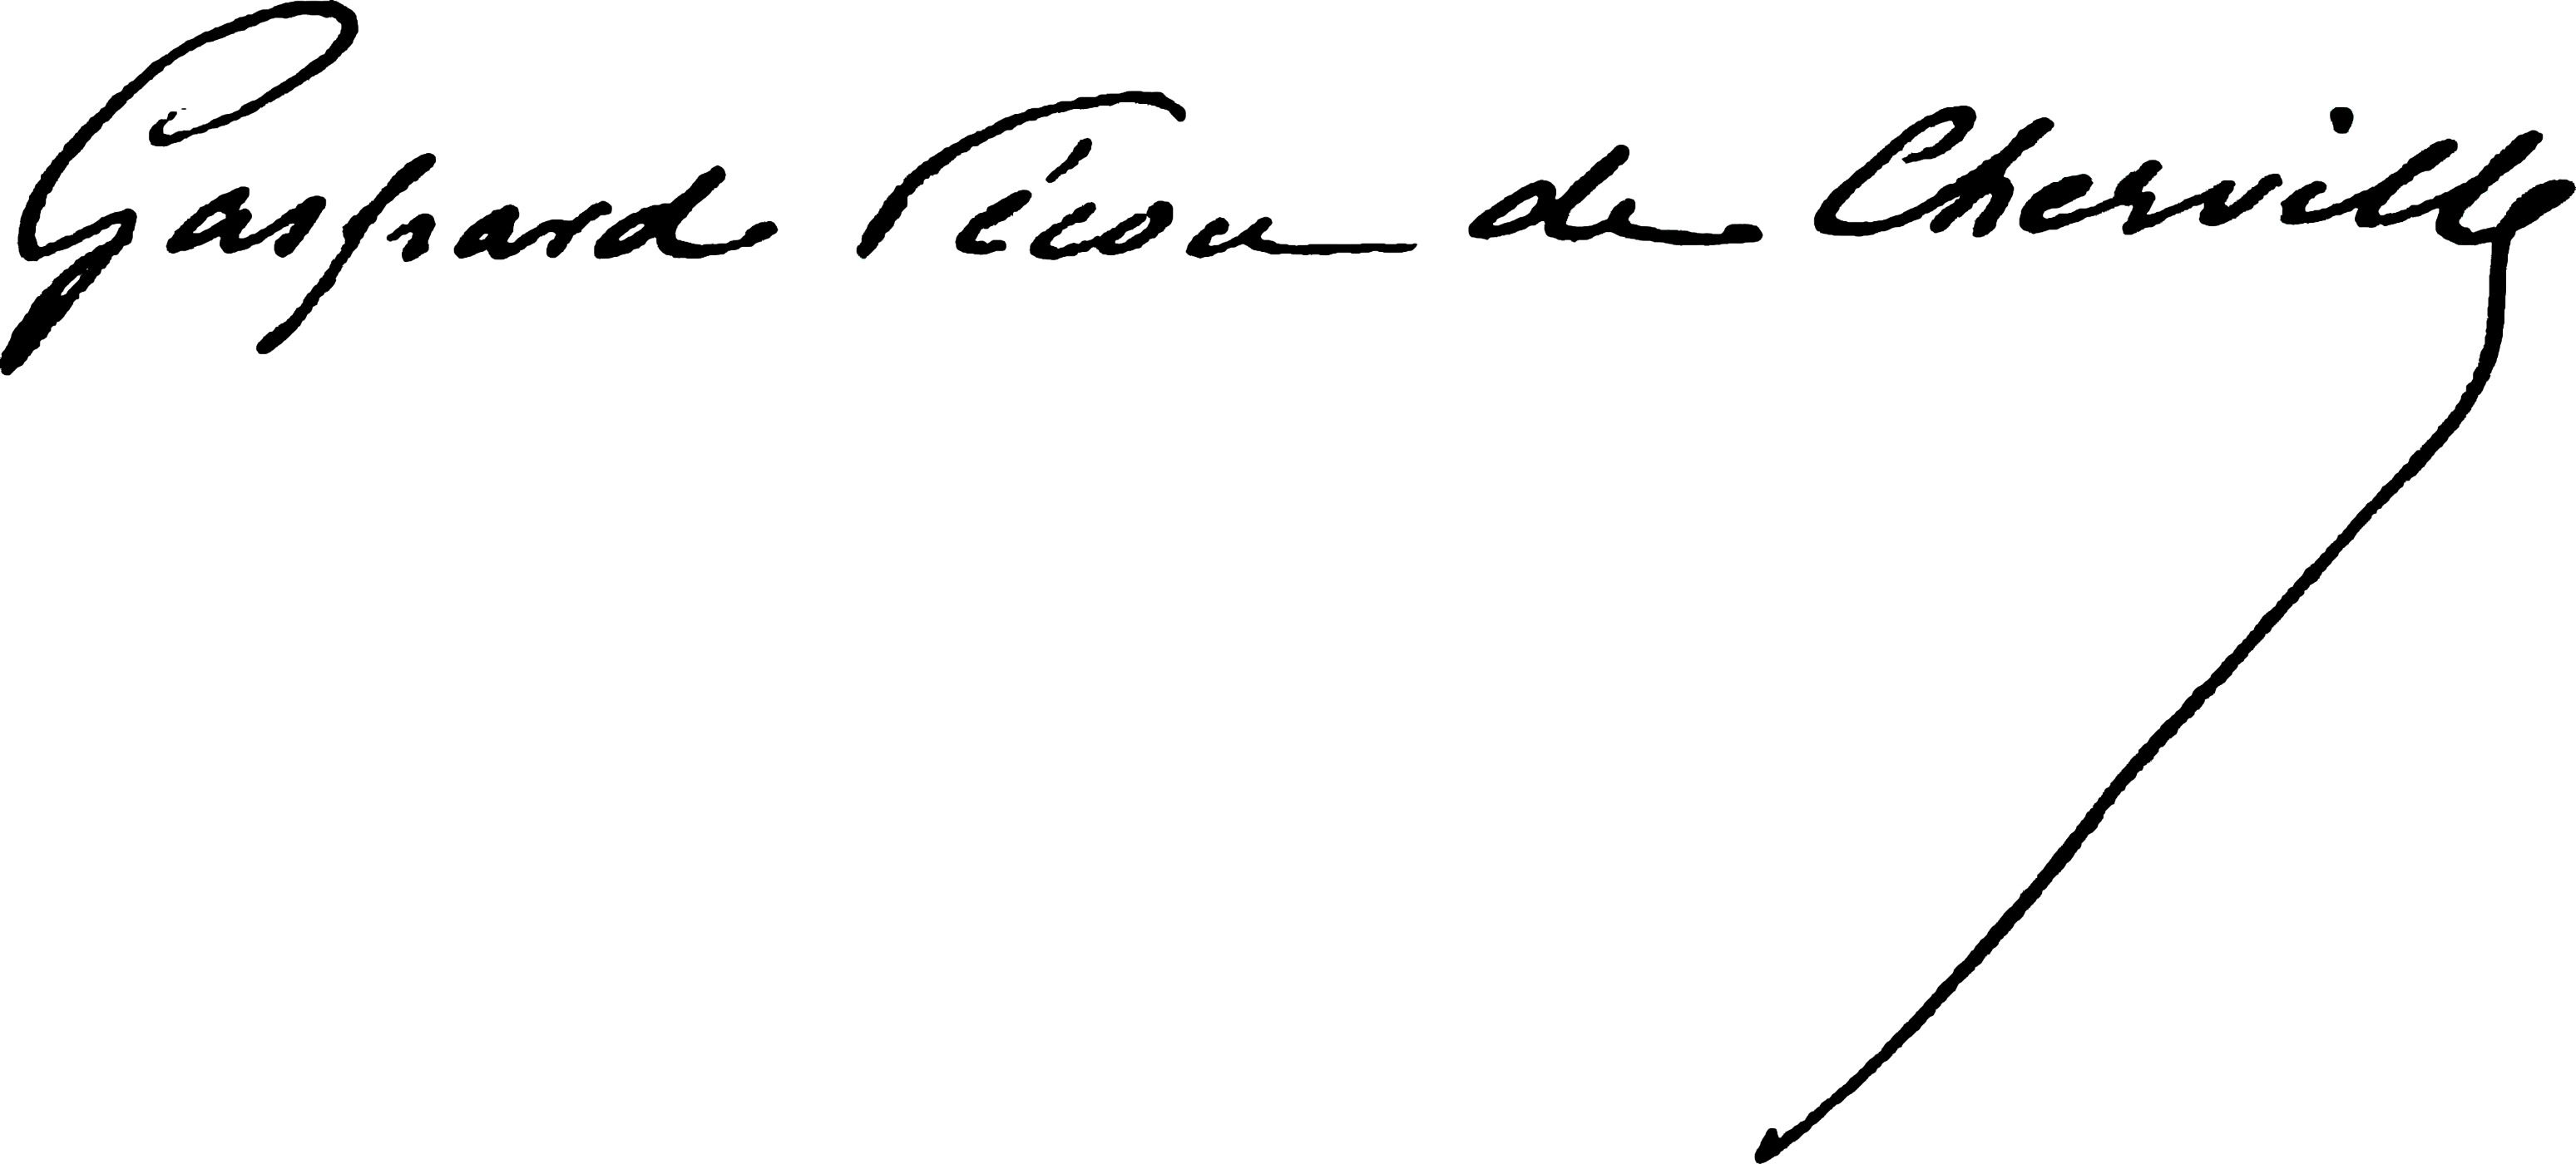
Signature of: gaspard pécou de cherville